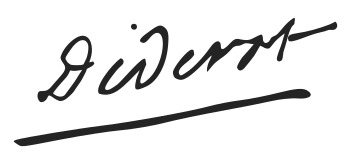
Signature of: denis diderot